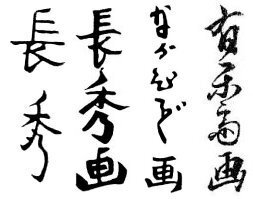
Signature of: urakusai nagahide